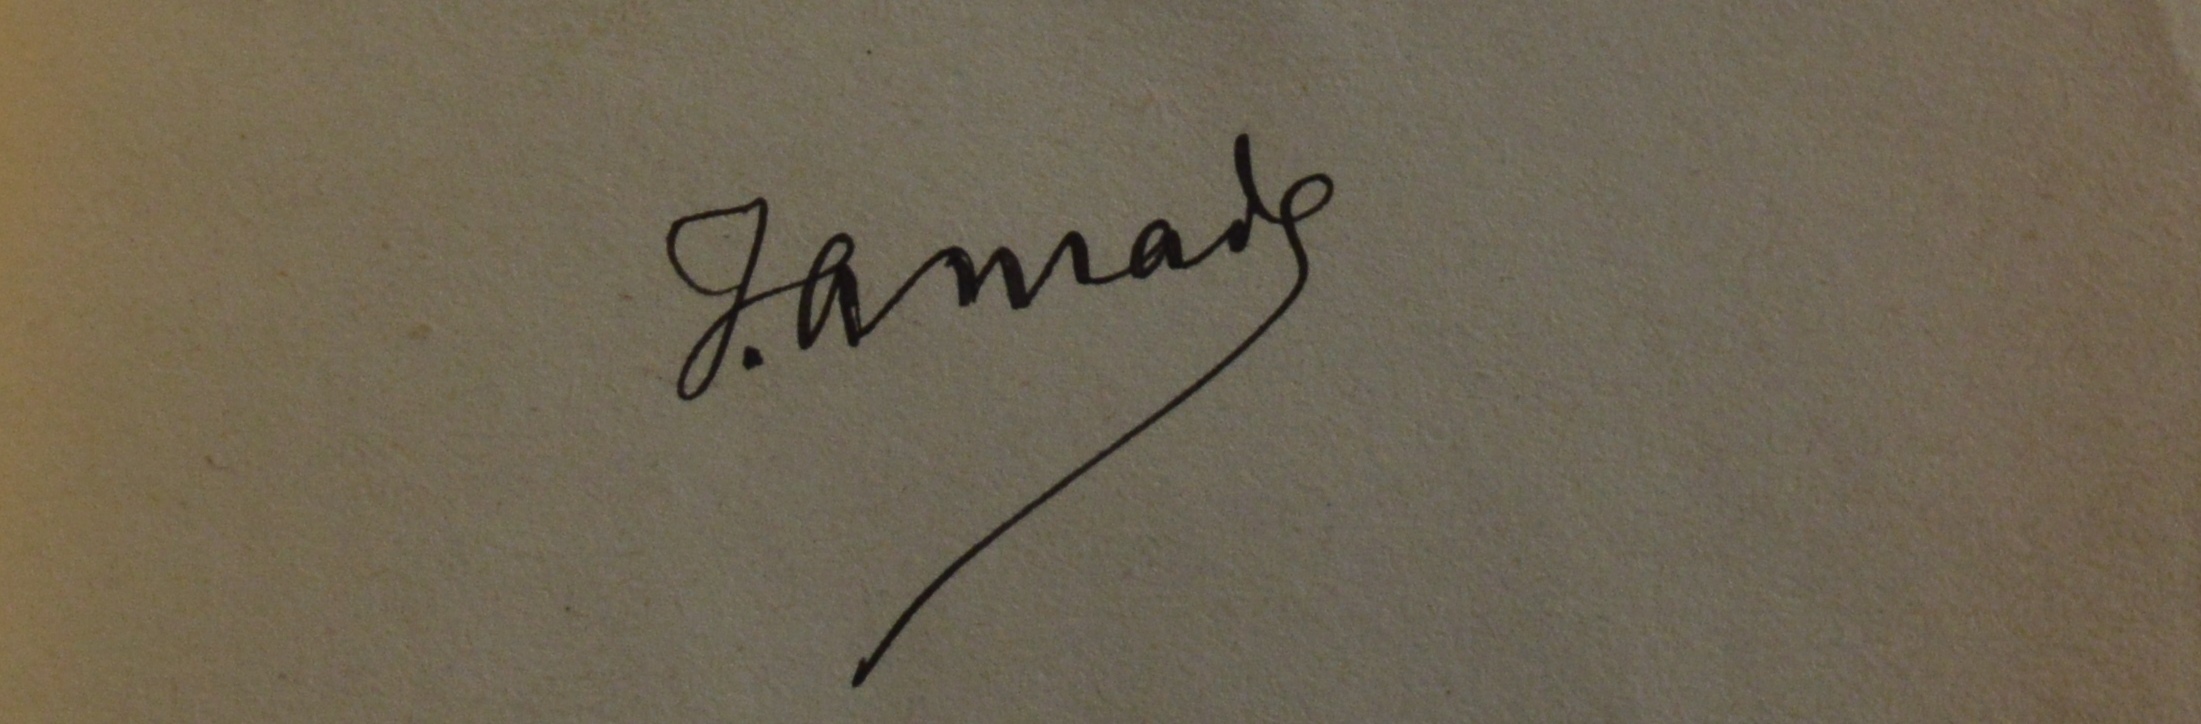
Signature of: jean amade